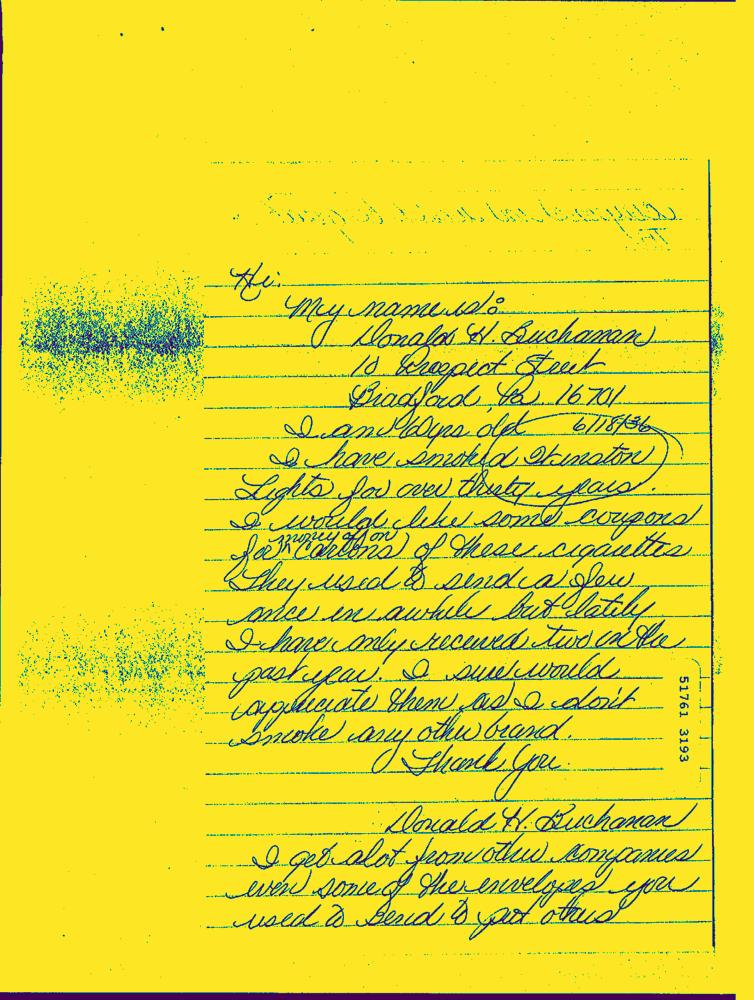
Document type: Hand-Written